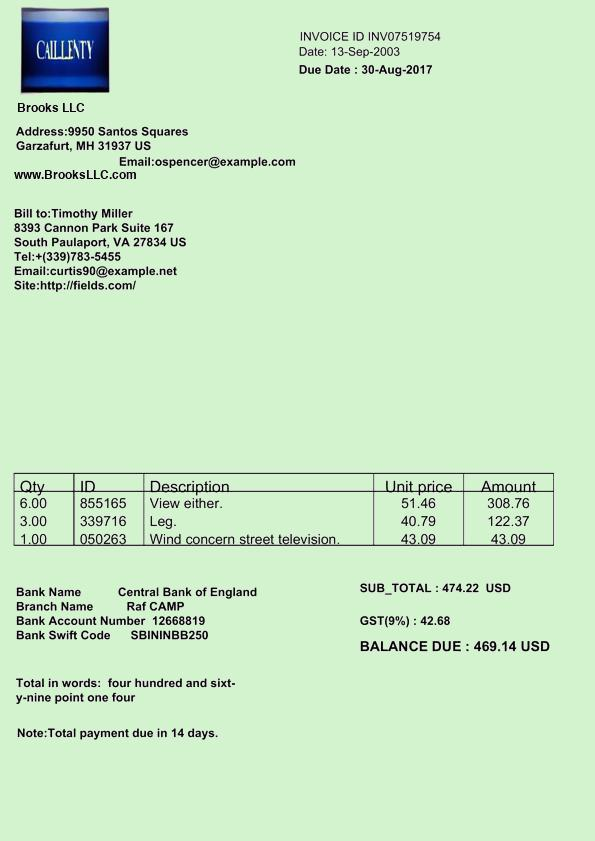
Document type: Invoice